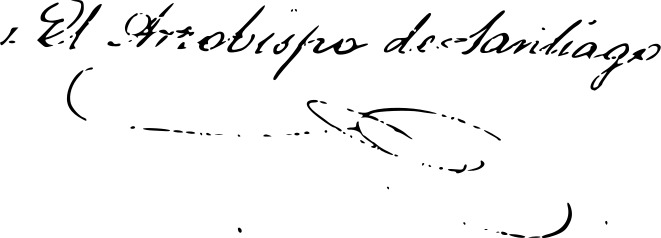
Signature of: julián de diego y garcía alcolea